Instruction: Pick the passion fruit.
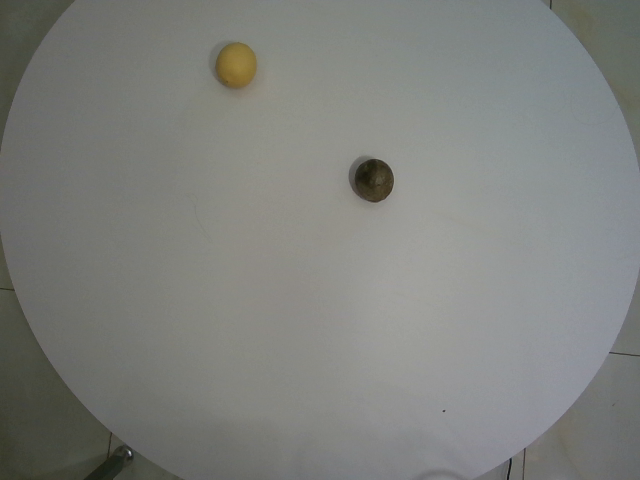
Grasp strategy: vertical